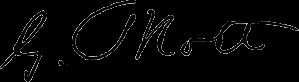
Signature of: gershom mott